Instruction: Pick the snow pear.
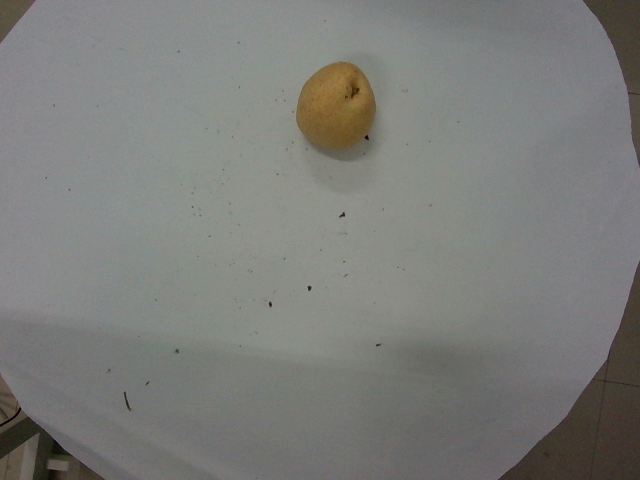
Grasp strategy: vertical